Question: What is the main concern?
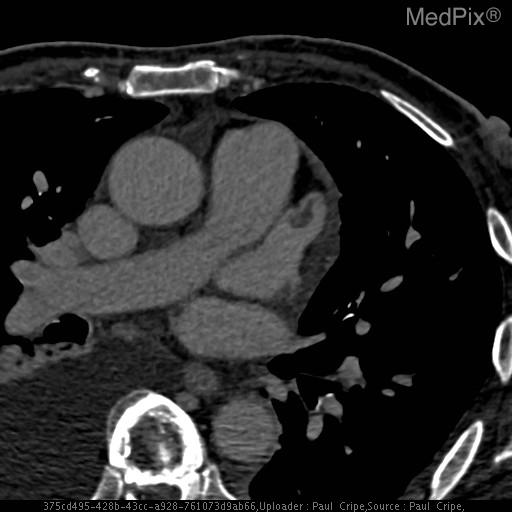
Answer: The findings suggest •  There is a low-attenuating mass in the left atrial appendage. This is most suggestive of a thrombus.
•  The trileaflet aortic valve is calcified and stenotic, with a systolic valve area of 1.4-1.7cm^2.
•  There are no infective vegetations present on either the aortic or mitral valves.. Late-phase image: Thrombus within the left atrial appendage.. The patient might have a history of 80 year-old man with a known history of rate-controlled atrial fibrillation and aortic stenosis presented one week prior to study with facial droop..